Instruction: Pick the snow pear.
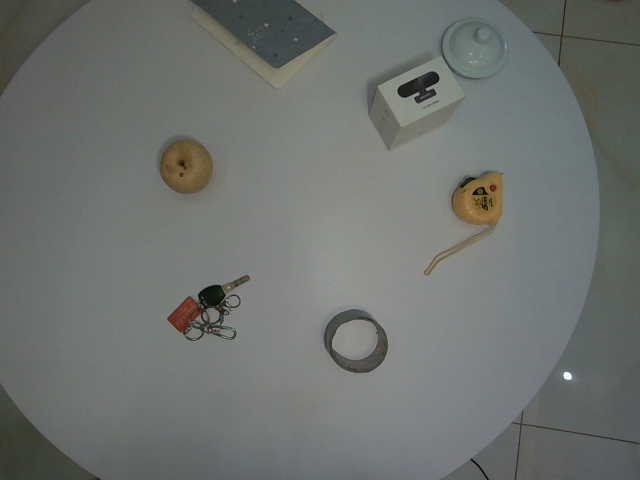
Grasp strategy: vertical